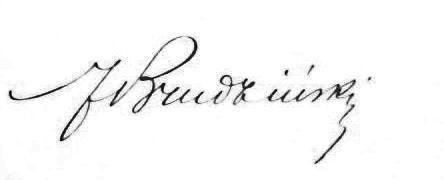
Signature of: józef brudziński